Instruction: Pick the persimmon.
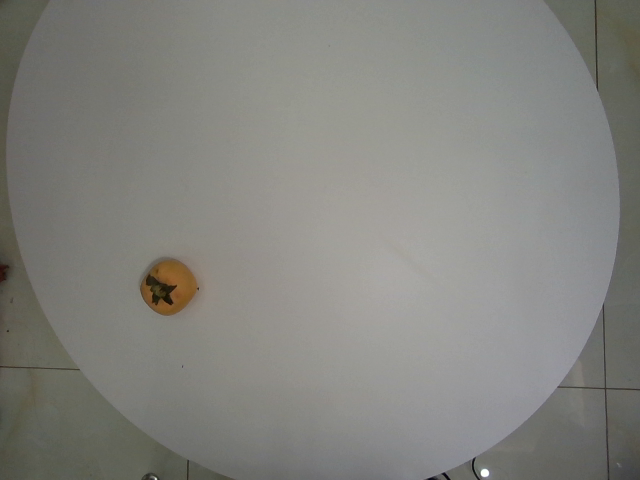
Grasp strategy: vertical